Question: What is the address or location of the property listed in the document?
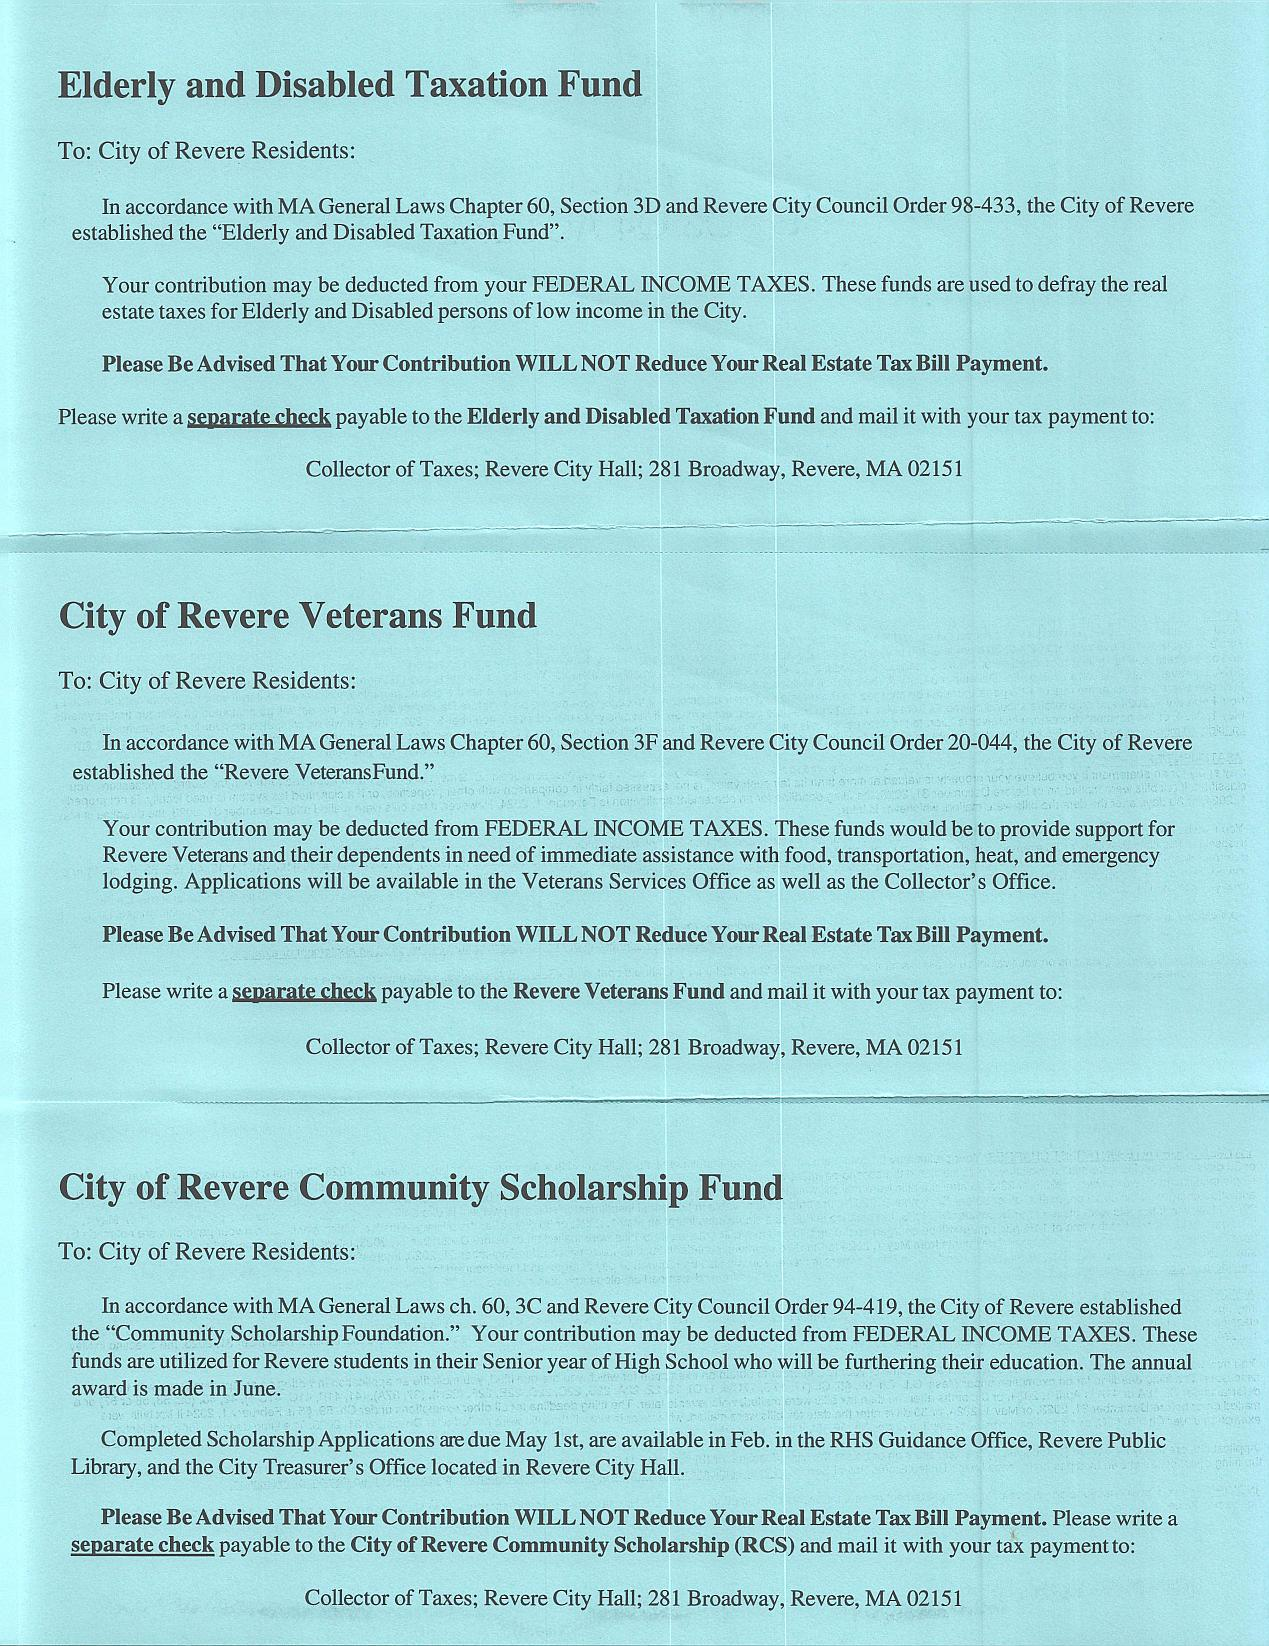
Answer: "Collector of Taxes; Revere City Hall; 281 Broadway, Revere, MA 02151"